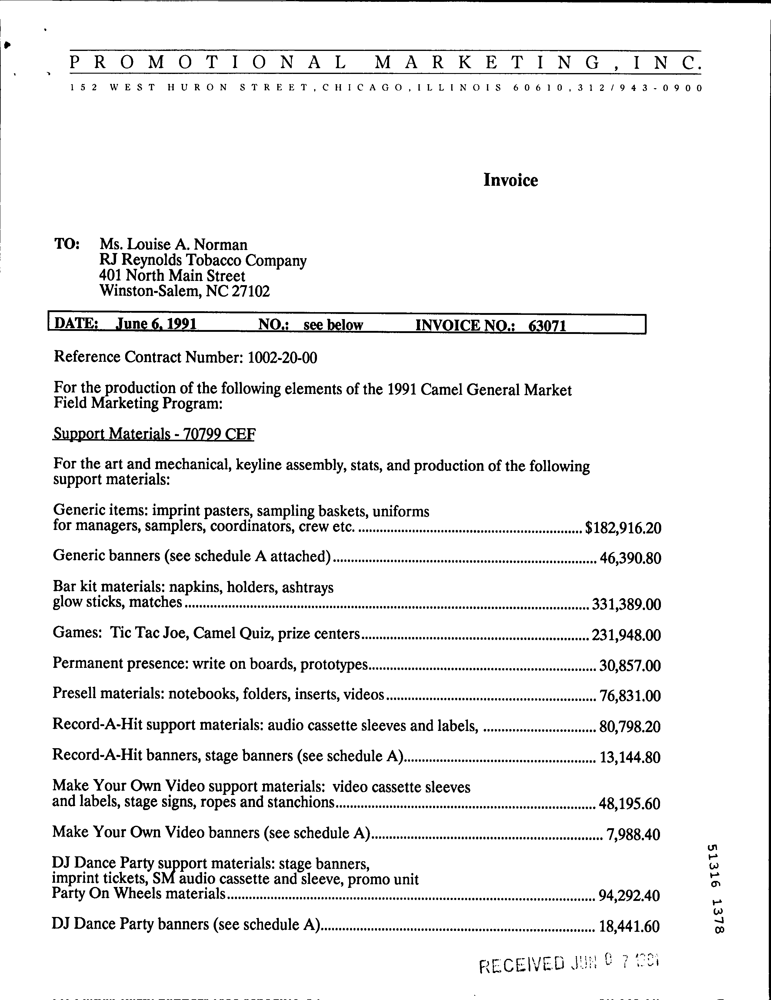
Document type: Invoice